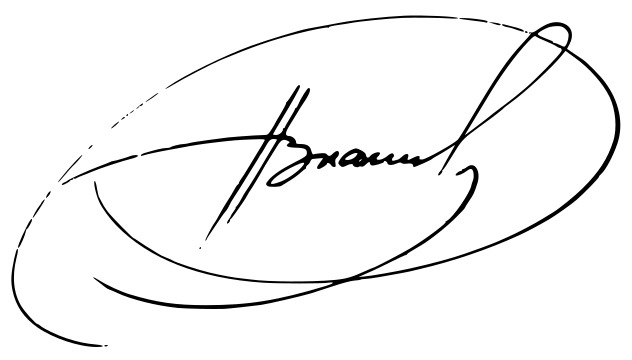
Signature of: nikola zlatev